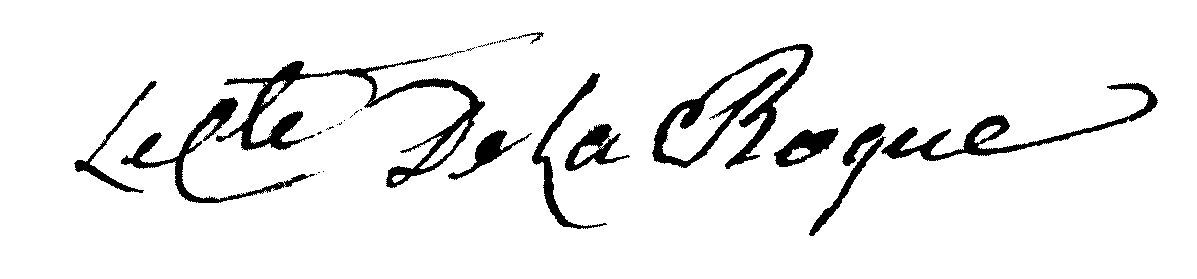
Signature of: jean françois de la roque de mons